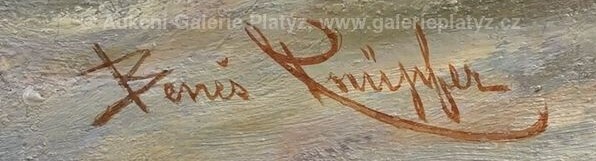
Signature of: beneš knüpfer